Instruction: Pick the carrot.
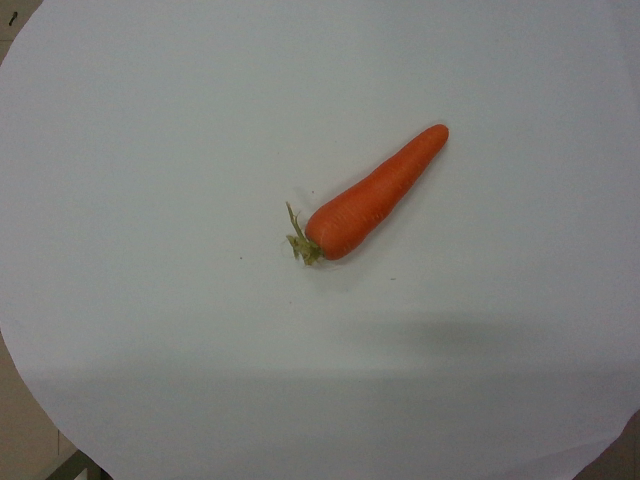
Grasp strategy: vertical